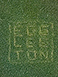
Signature of: benjamin eggleston